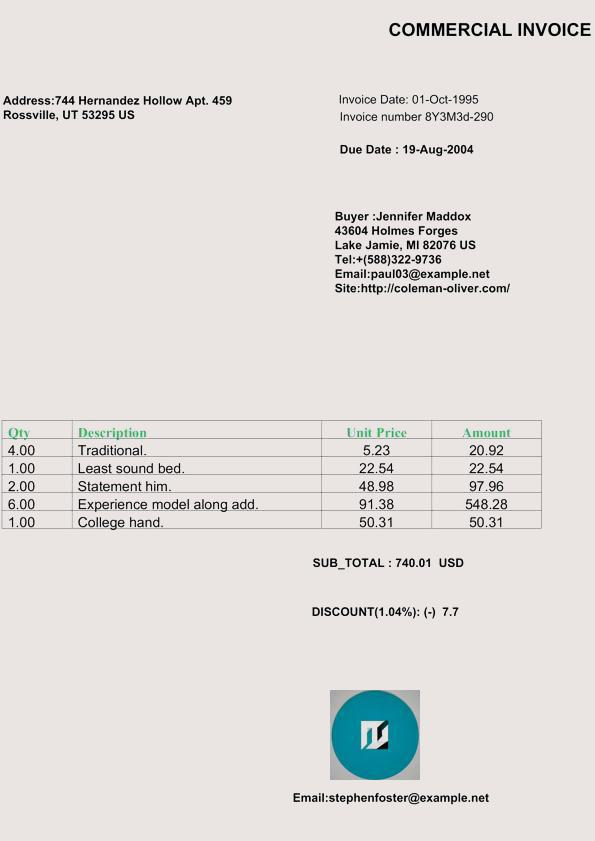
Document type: Invoice